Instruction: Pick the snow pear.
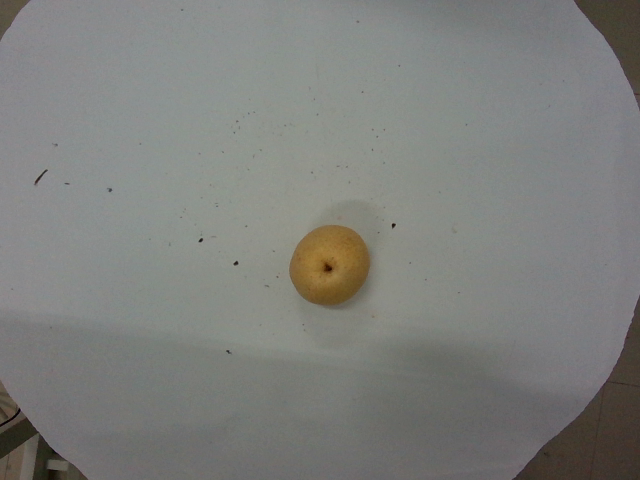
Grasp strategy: vertical